Question: Describe the condition in detail:
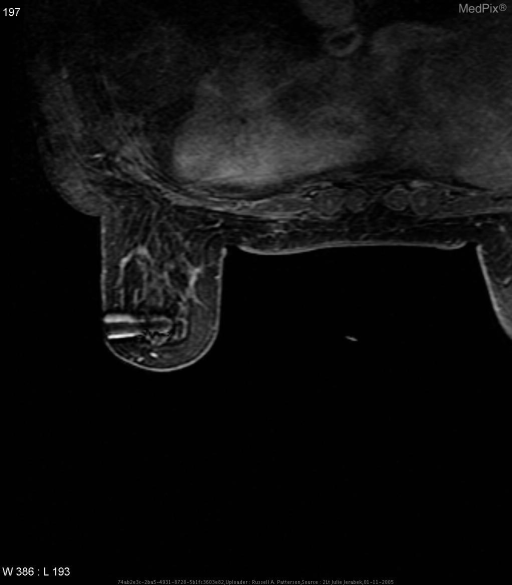
Answer: The disease is discussed as: Discussion (include references): Given the increased use of mammographic screening over the past few decades, DCIS is the most rapidly growing subgroup of breast cancer.  DCIS was newly diagnosed over 55,000 times in 2003.  As a direct precursor to invasive breast cancer, diagnosing DCIS is important to preventing widespread disease.   For a patient such as this, where mammography and US showed no abnormalities, but she was still having pain, MRI is a logical next step.  Almost all invasive cancers will enhance with gadolinium on MRI (95-100% sensitivity); it is less for DCIS.  However, in this patient, there was no  enhancement.  Also of note, MRI can be helpful in determining the extent of disease spread posteriorly (chest wall, muscle, etc.)  However, the routine use of breast MRI is being studied and compared with that of mammagraphy.  MRI is often much more expensive, less available, and may have a higher false positive rate for enhancing benign lesions.